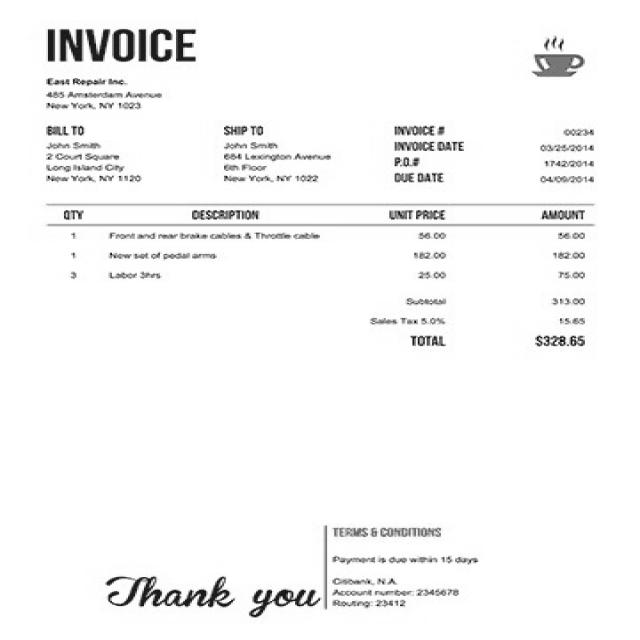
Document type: Invoice